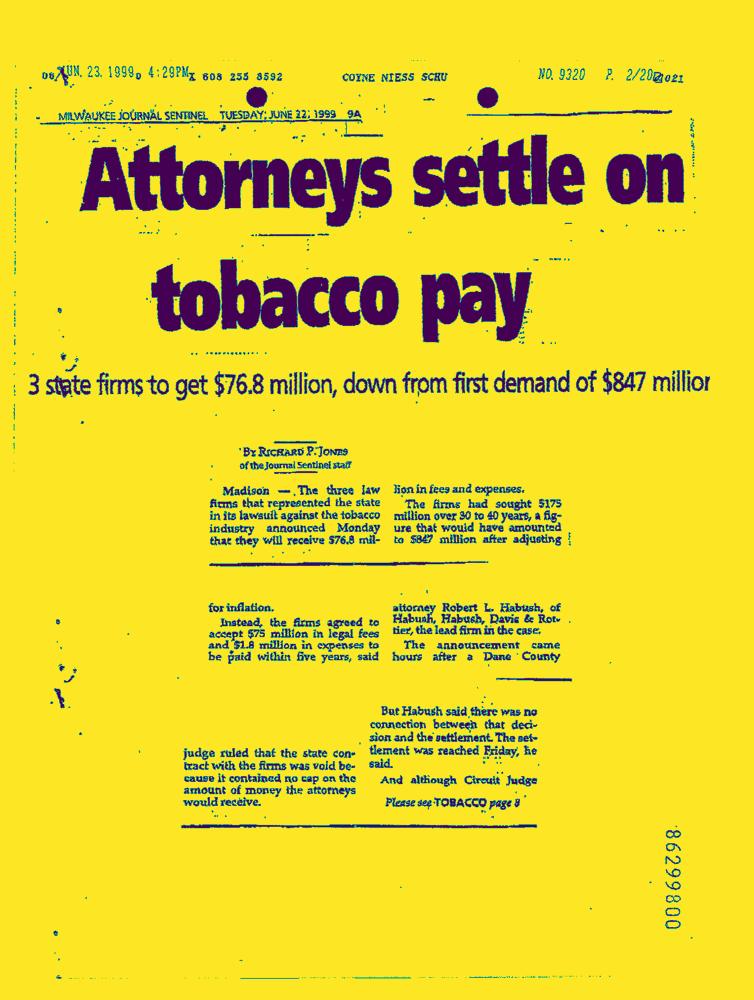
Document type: News-Article